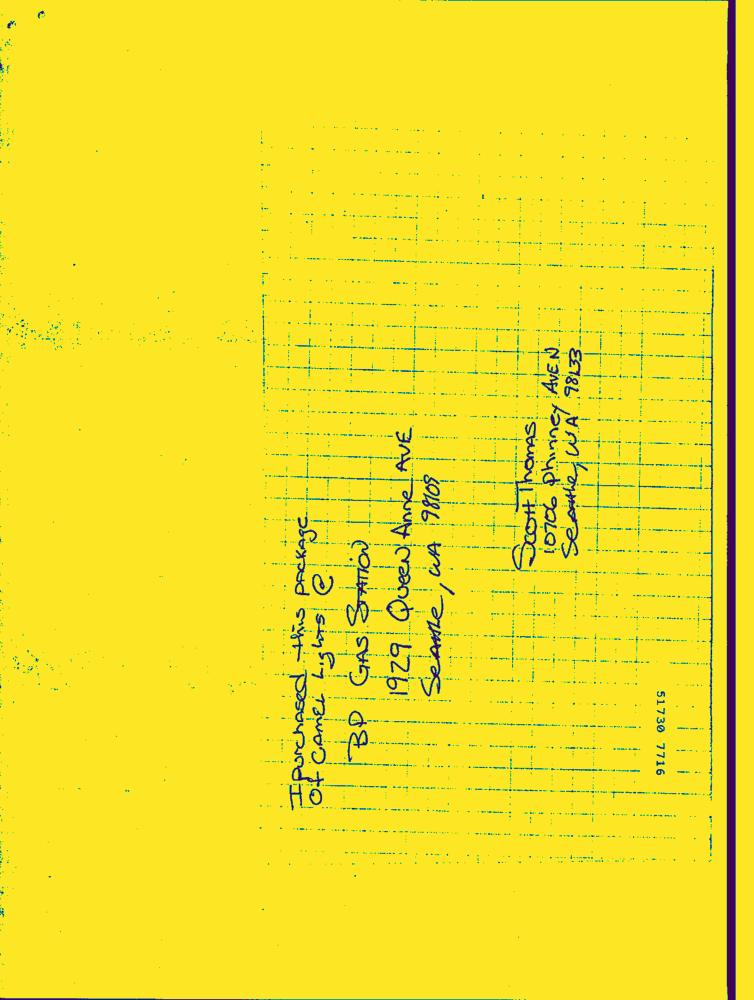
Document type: Hand-Written